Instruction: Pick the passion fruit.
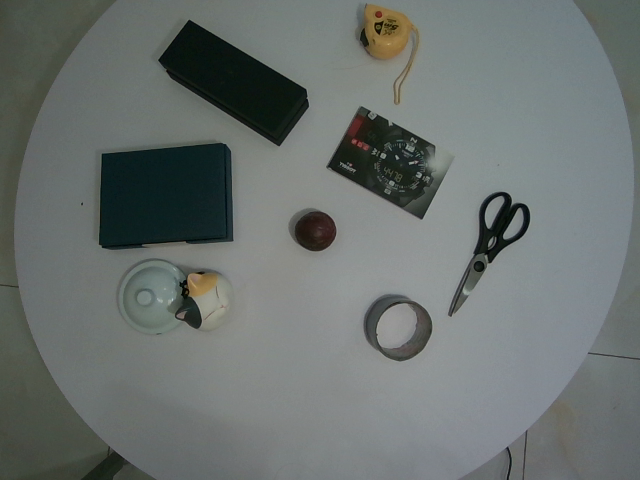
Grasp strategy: vertical